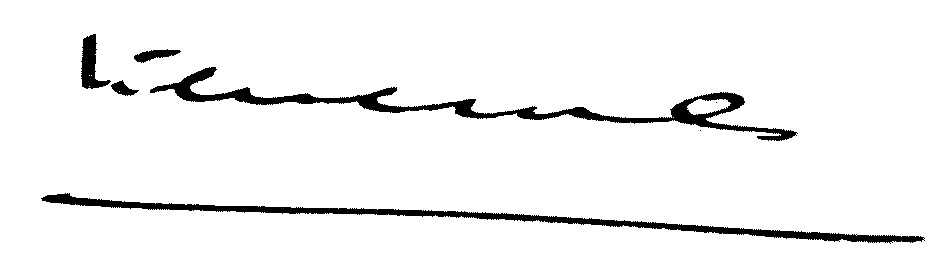
Signature of: pierre laval